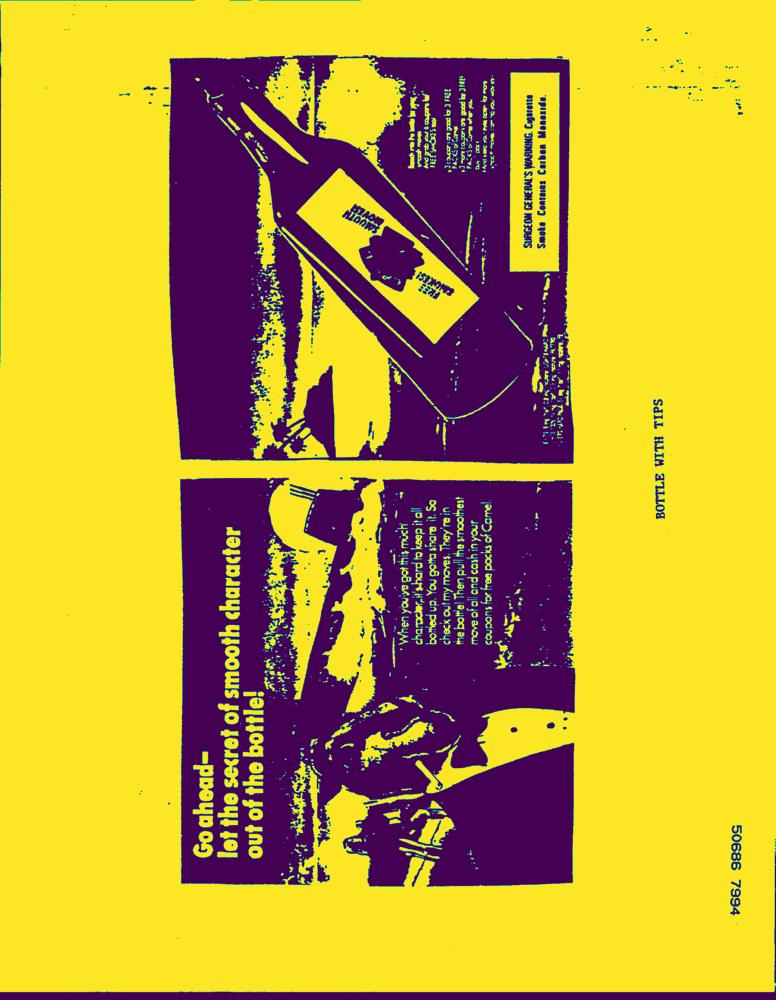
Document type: AD